Question: How does the patient history play a role?
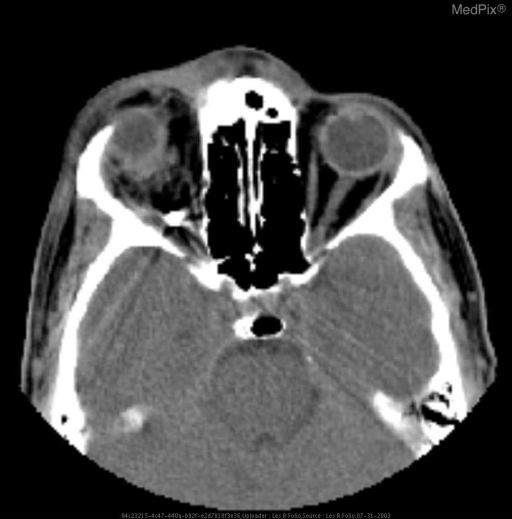
Answer: The patient's history of 27 y.o. man was in a combat firefight in Afghanistan. is key in understanding the case.